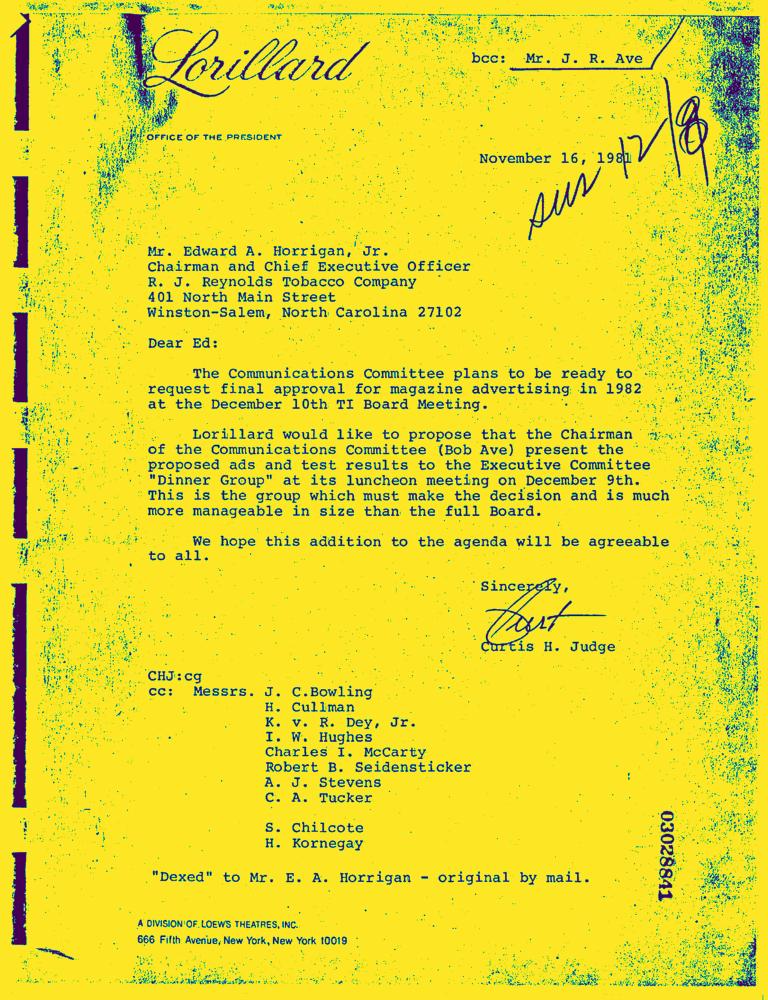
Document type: Letter-Doc